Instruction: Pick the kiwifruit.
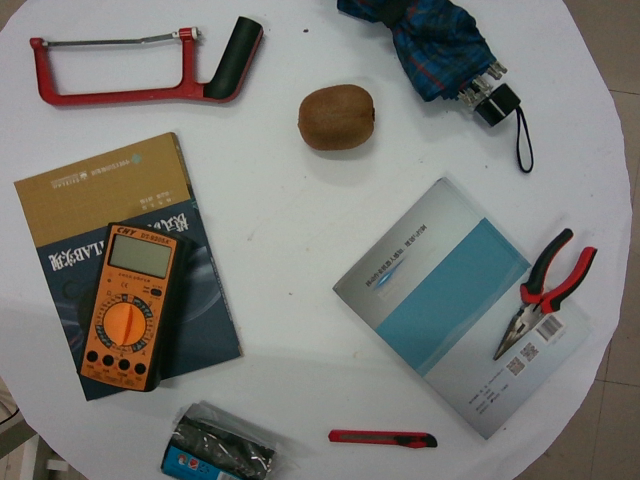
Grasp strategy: vertical